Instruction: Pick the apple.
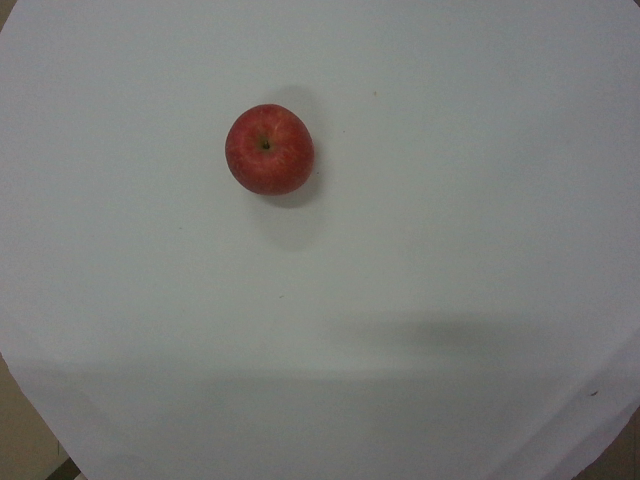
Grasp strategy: vertical